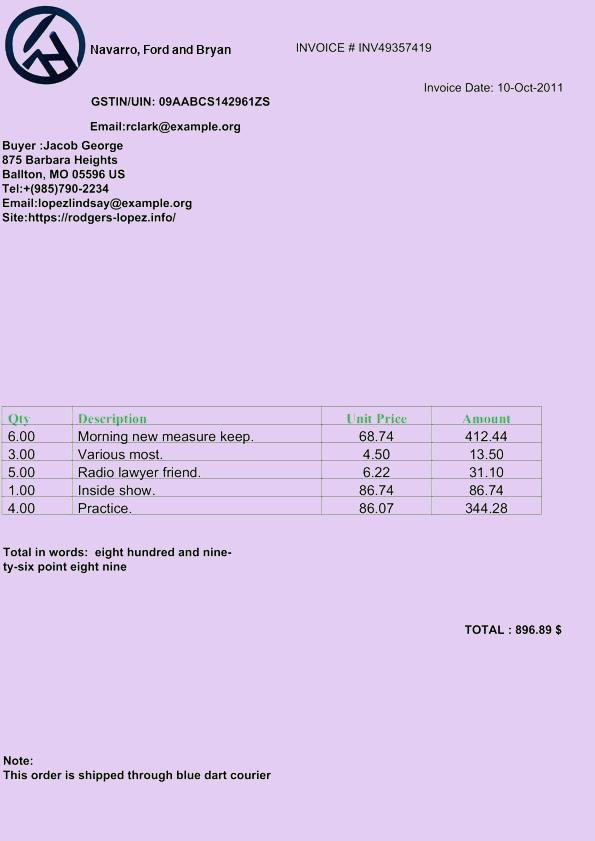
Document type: Invoice